Question: What could the diagnosis suggest?
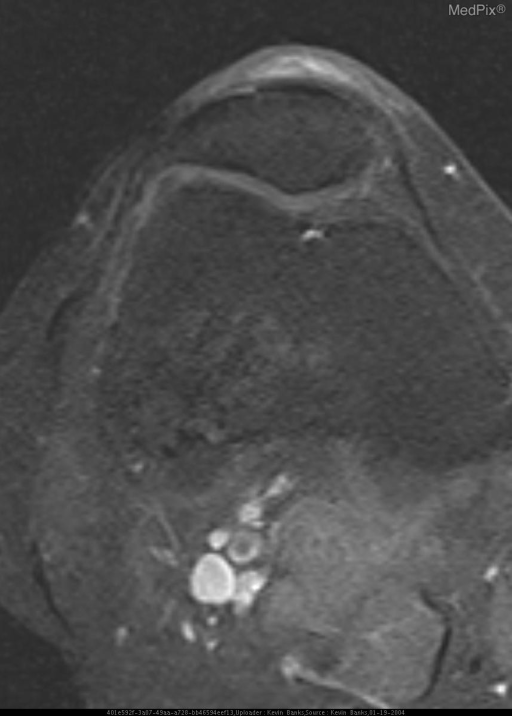
Answer: The possible diagnosis includes Fibrous Dysplasia, ABC, Hemangioma, Bone Infarct, Chondroid Tumor, Intraosseous Lipoma.